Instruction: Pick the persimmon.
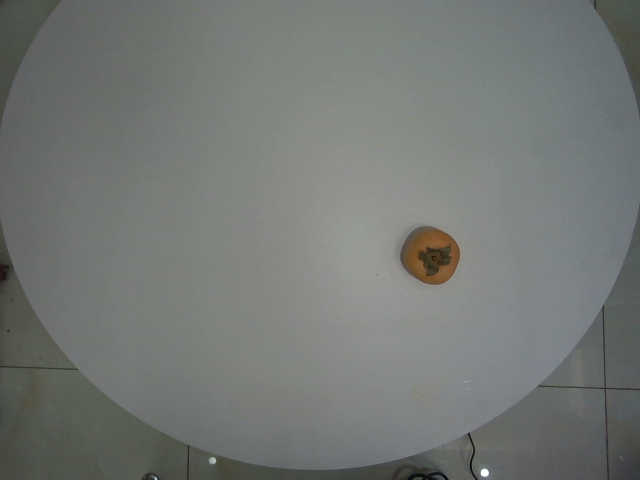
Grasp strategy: vertical